Question: Which state is mentioned in the document?
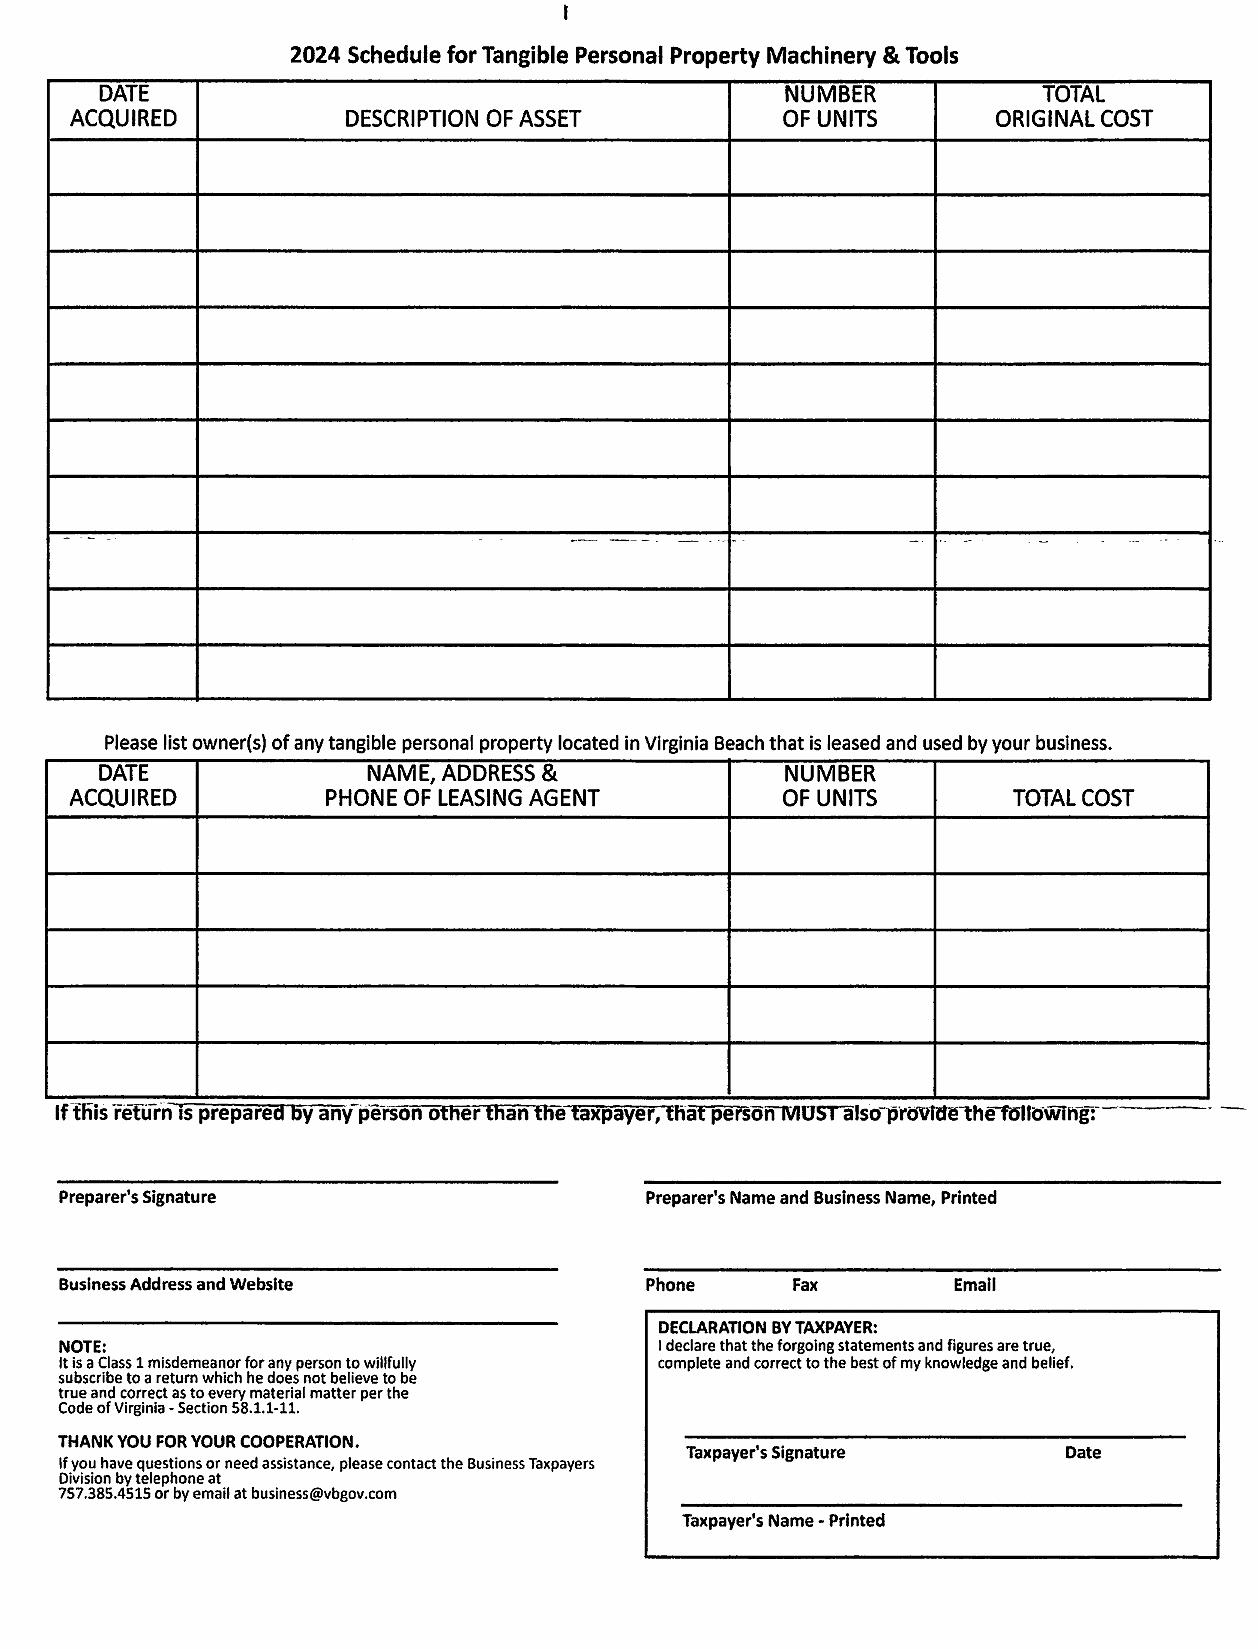
Answer: "Virginia"